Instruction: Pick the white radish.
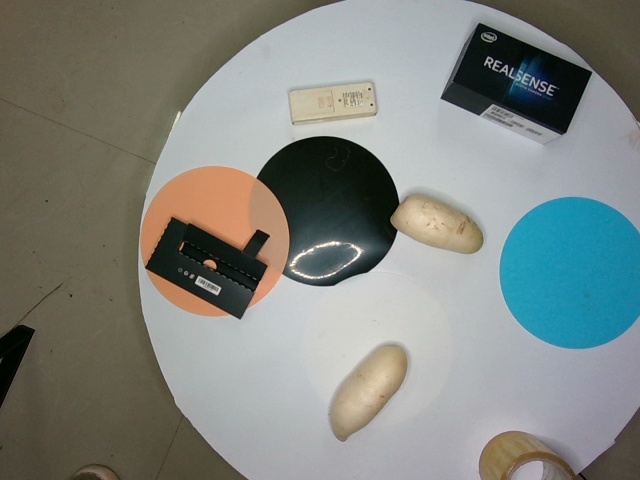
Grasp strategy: vertical